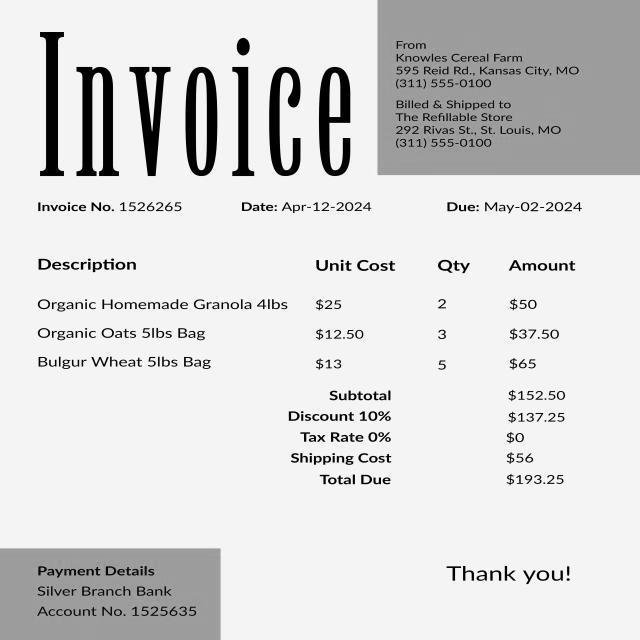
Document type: Invoice